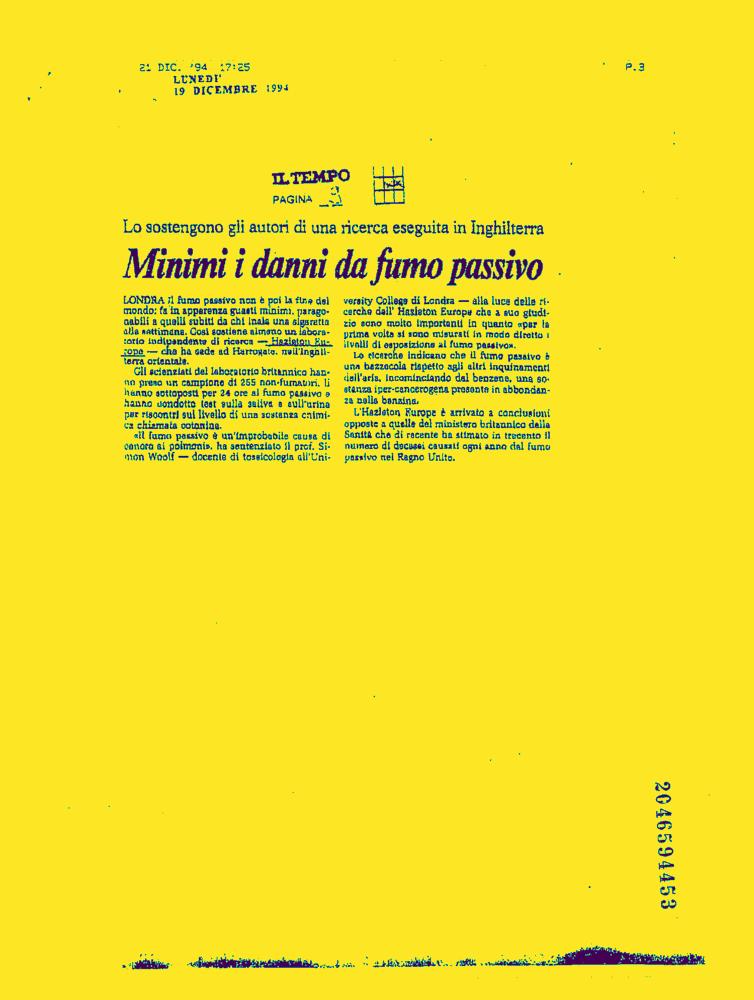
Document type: News-Article